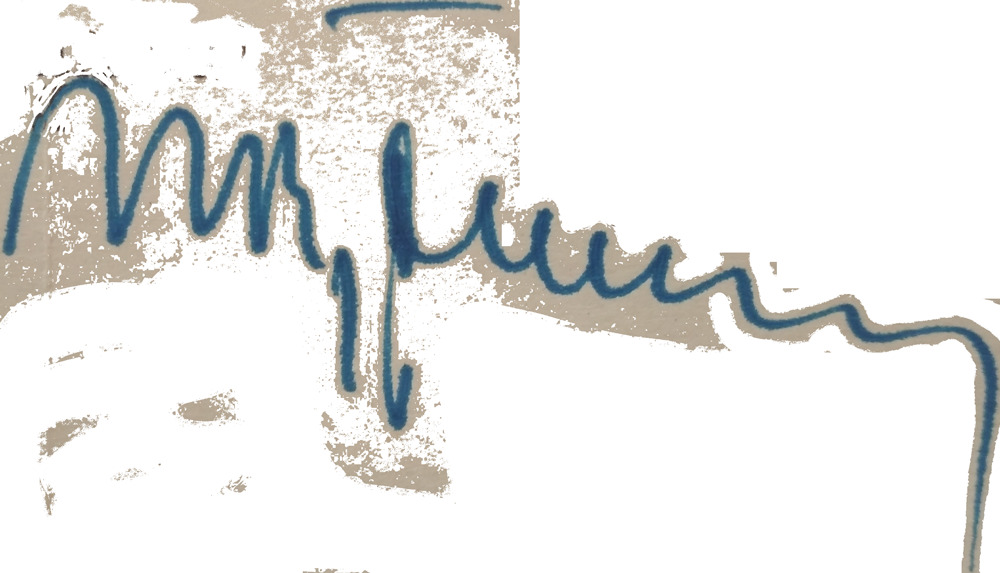
Signature of: petr krivonos